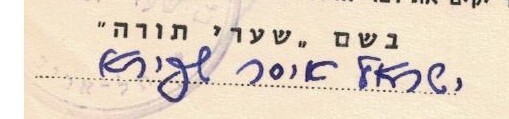
Signature of: q29854127